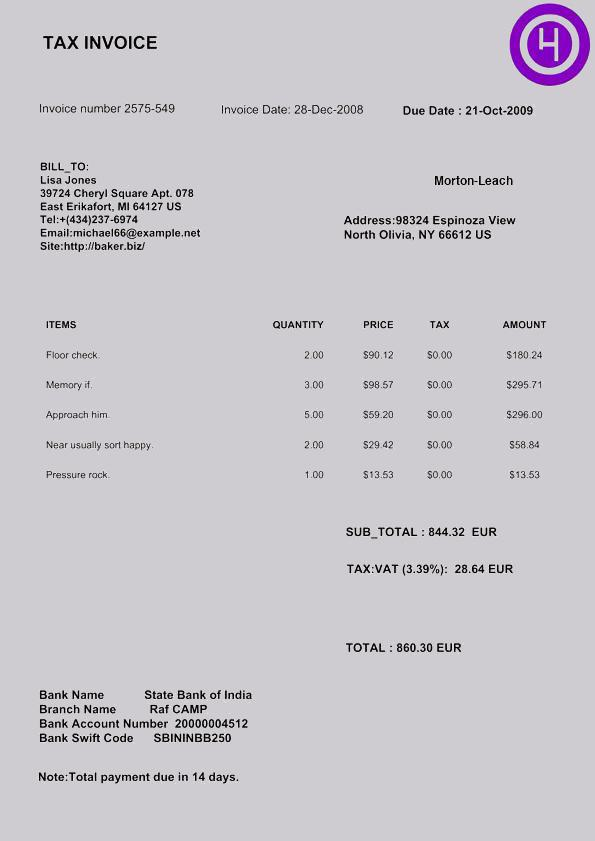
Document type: Invoice